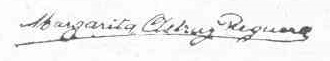
Signature of: margarita astray reguera